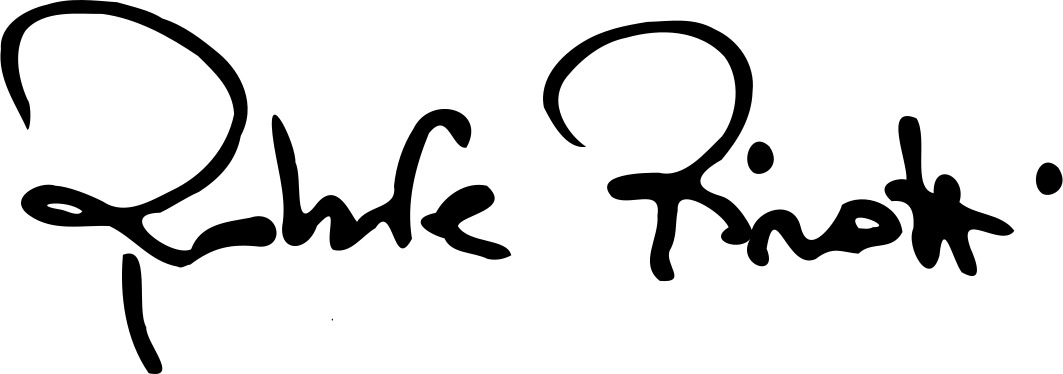
Signature of: roberta pinotti